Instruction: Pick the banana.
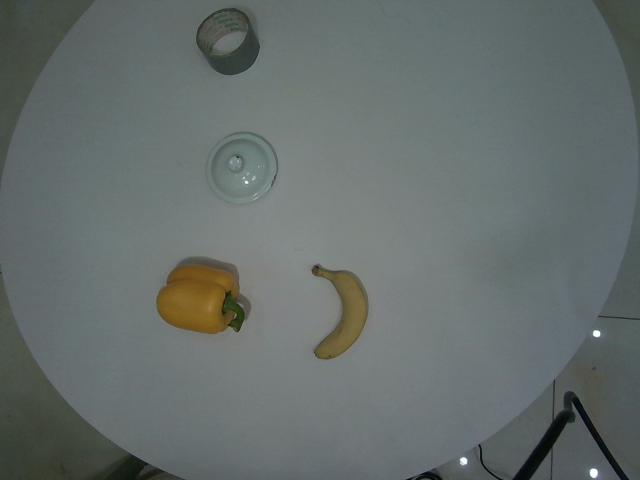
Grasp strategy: vertical